Question: In what way does the history help explain the case?
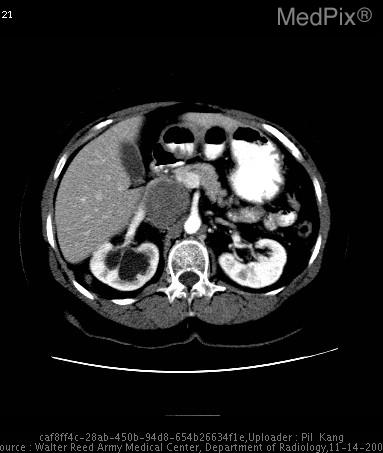
Answer: The patient's history of Patient is s/p placement of right ureteral stent for extrinsic obstruction of the right ureter due to a "mass" demonstrated on previous non-contrast renal stone protocol CT. is key in understanding the case.